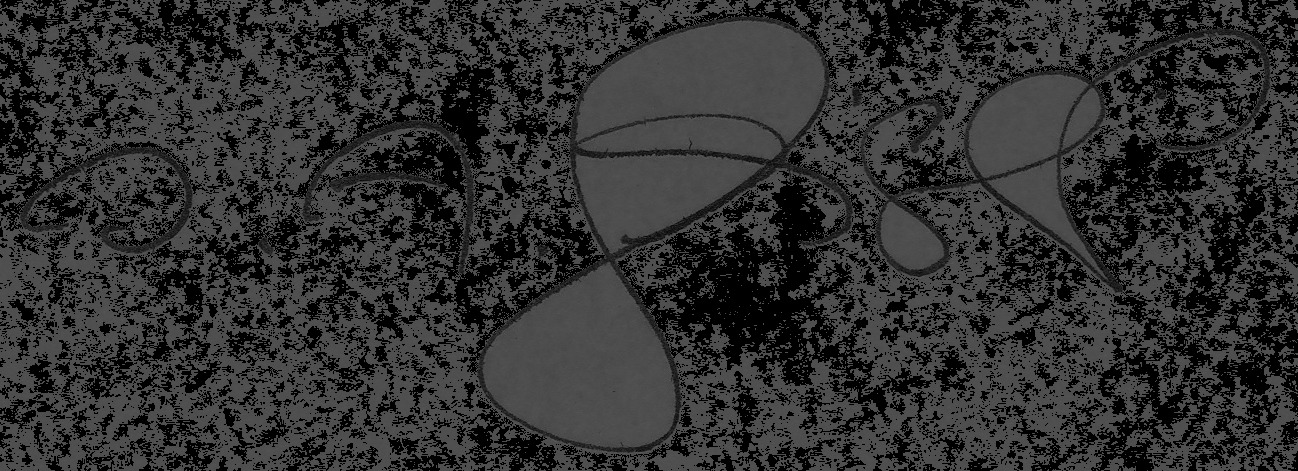
Signature of: josef anton geiser